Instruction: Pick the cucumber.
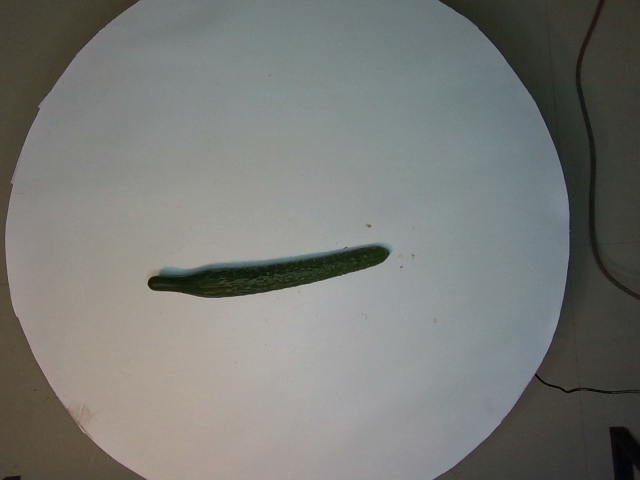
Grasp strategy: vertical